Question: What are the imaging findings?
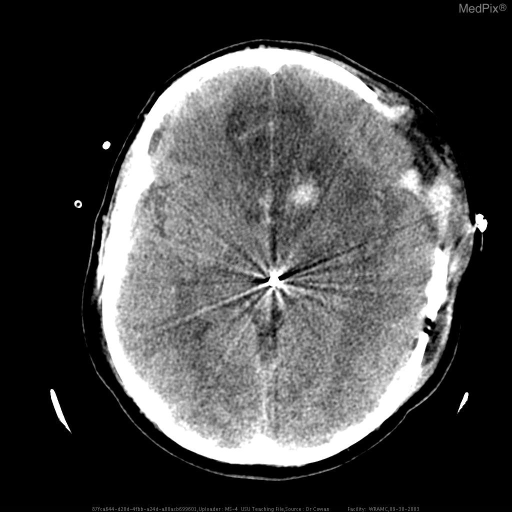
Answer: The imaging shows Bilateral medial frontal lobe lesions.
Bone in anterior abdominal wall. 1) Bilateral lesions medial aspect of both frontal lobes.

2) Craniotomy defect.